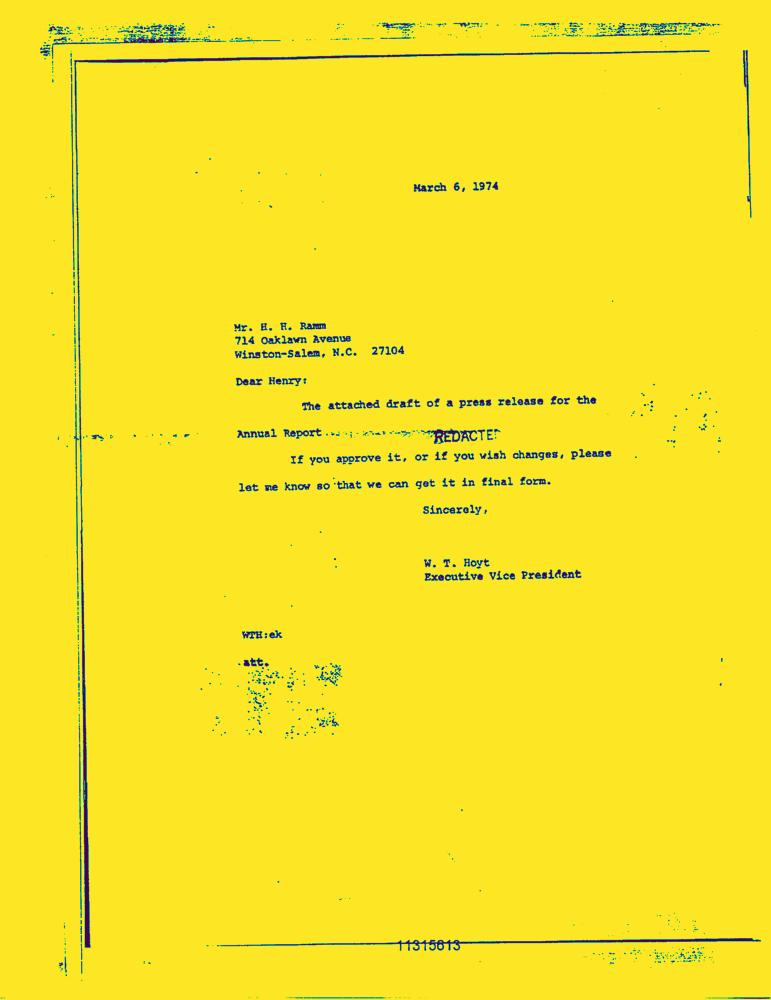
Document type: Letter-Doc